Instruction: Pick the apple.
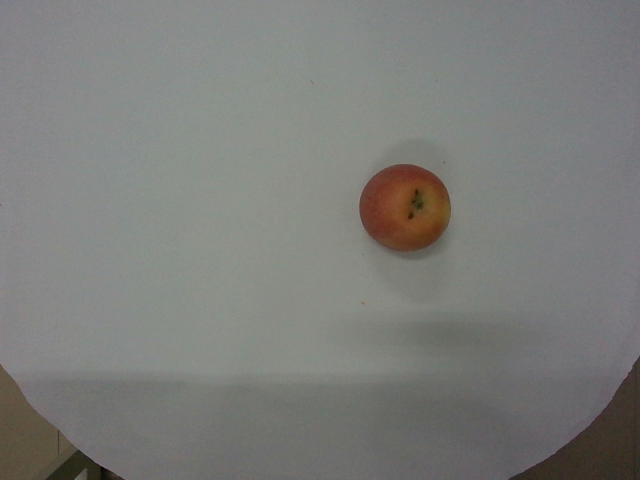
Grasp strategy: vertical